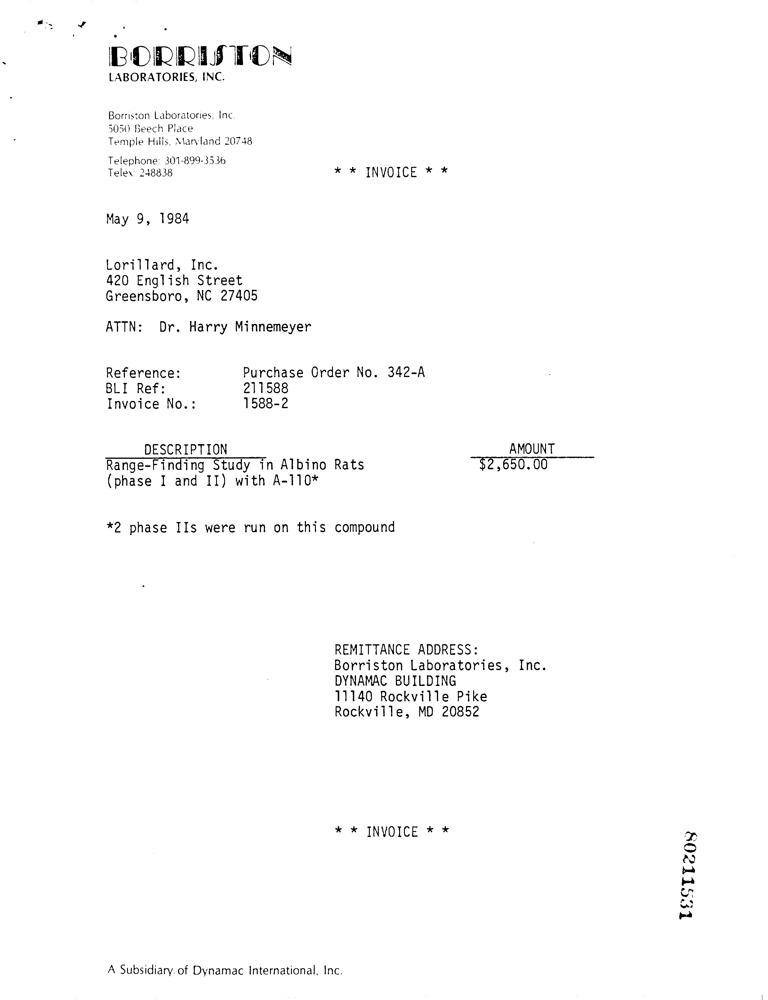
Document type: Invoice